Question: Explain the disease:
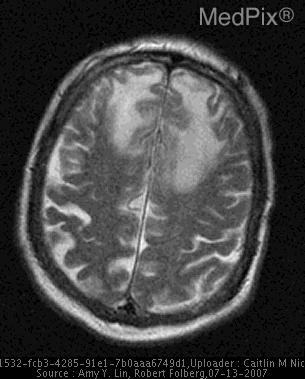
Answer: The disease is discussed as: Primary intraocular lymphoma (PIOL) is a variant of primary central nervous system lymphoma(PCNSL). Initially the disease is confined only to the orbits. If detected early there is typically no evidence of disease in the brain or cerebrospinal fluid.

The true incidence of PIOL is yet to be defined, though it is thought to be more rare than PCNSL which has an incidence of 1/100,000. The patients at greatest risk of developing both PCNSL and PIOL are immunocompromised individuals. Recent studies suggests a possible underlying infectious etiology such as the presence of human herpesvirus 8 and Epstein-Barr virus.

The median age of onset is the fifth or sixth decade of life with an age range of 15-85.
Typically the patients present with slowly worsening blurred vision and/or floaters present in their visual field. The disorder usually is present bilaterally (80%) but often has an asymmetric presentation. Initially most patients are diagnosed with chronic uveitis or posterior uveitis and the true diagnosis may delayed for several years.

PIOL has been shown to be predominantly a B cell lymphoma which accumulate behind the retina producing a characteristic subretinal yellow infiltrate "mound." The vitreous cavity contains a cellular infiltrate composed of neoplastic and reactive inflammatory cells.

The initial workup includes a chest radiograph, complete blood count, erythrocyte sedimentation rate and blood chemistries. Neuroimaging of the brain and orbits is required along with a lumbar puncture. MRI is not a good modality for revealing PIOL in the orbits. However it is very useful for seeing extensions of the primary tumor into the CNS as seen in this case. Typically the tumor cells can follow the optic nerve into the CNS proper and invade the surrounding structures. Typically, extension into the brain is accompanied by a neurologic deficit.

In the past the primary treatment of PIOL has been optic radiation. Despite a good clinical response rate of(60-100%) most patients do not opt for radiation due to the associated morbidities. Complications include radiation retinopathy, optic neuropathy, dry eyes, corneal epithelial defects, cataracts, glaucoma and a high incidence of recurrence.

The mainstay of chemotherapy is intra-vitreous injections of methotrexate. The methotrexate is augmented by a number of other chemotherapuetic agents as listed in the history. Optimal dosing regimens are still being determined in ongoing clinical trials. Many patients do achieve remission only to experience persistent recurrences and eventual CNS involvement.